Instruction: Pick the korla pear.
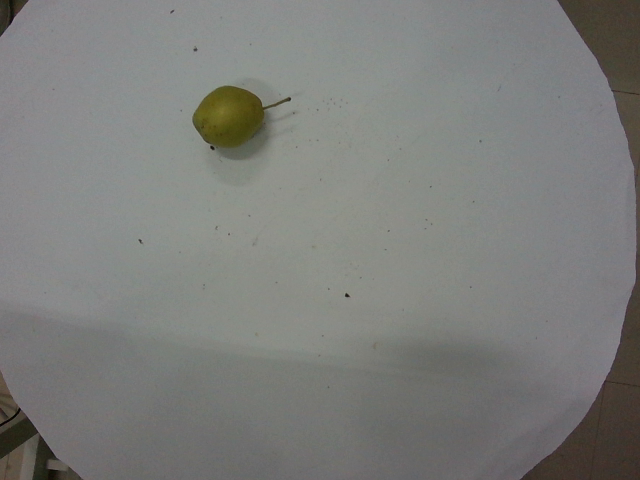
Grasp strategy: vertical